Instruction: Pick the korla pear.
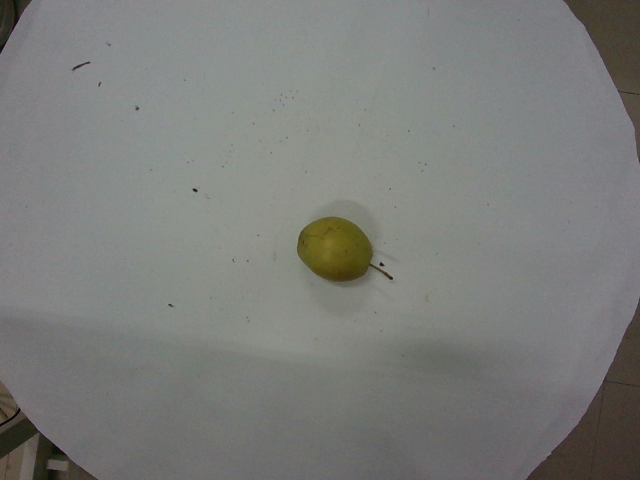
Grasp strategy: vertical